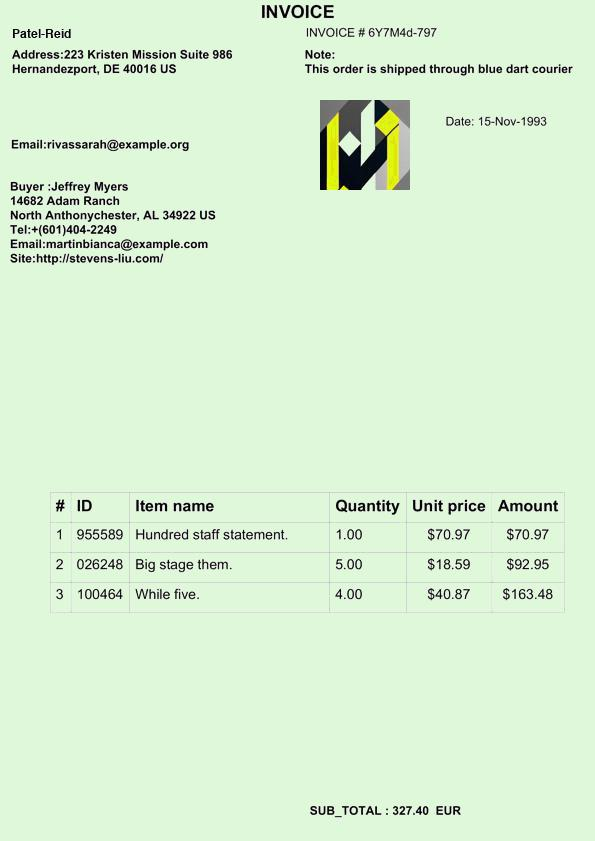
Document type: Invoice